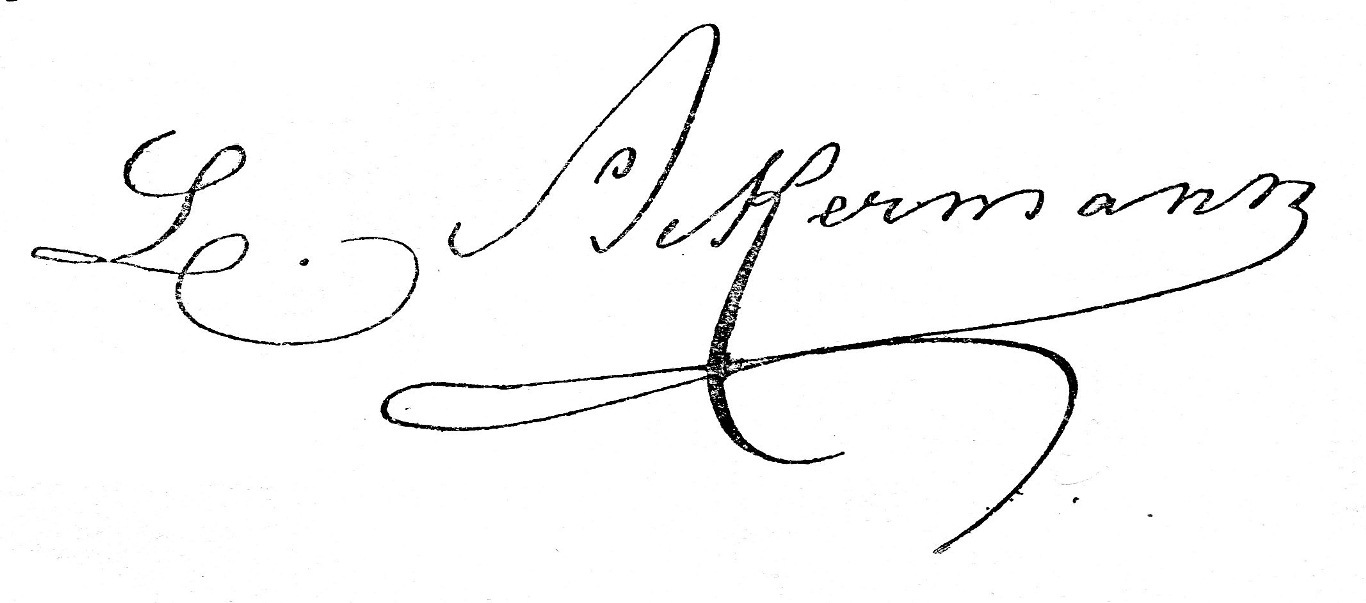
Signature of: louise victorine ackermann